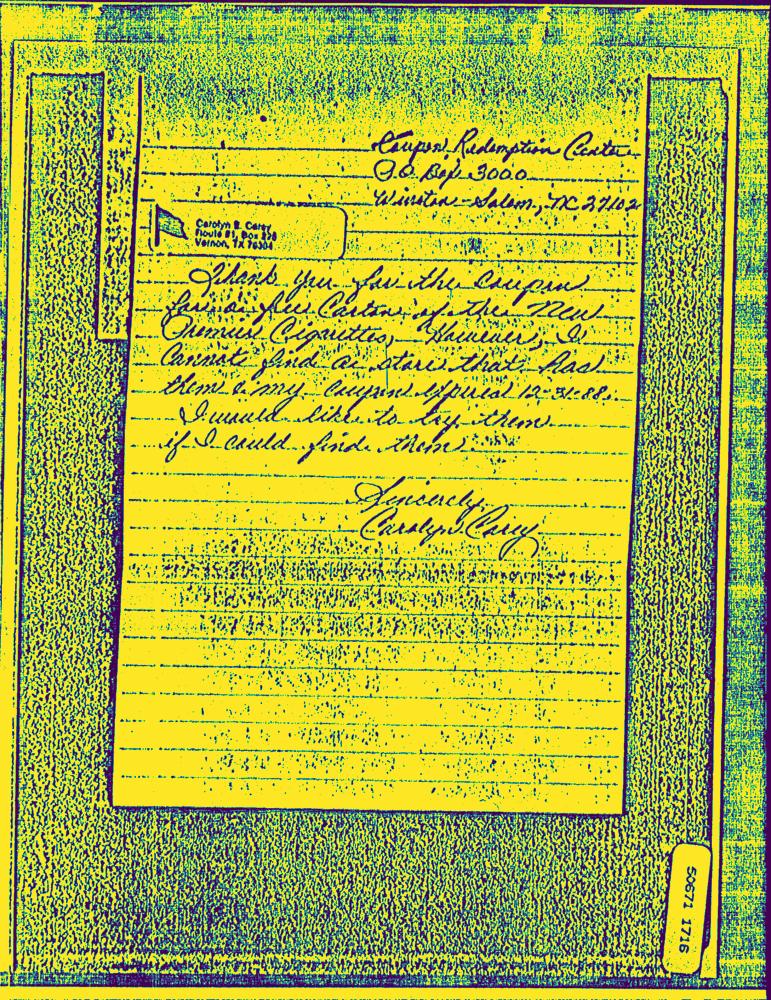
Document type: Hand-Written